Question: Talk about the condition:
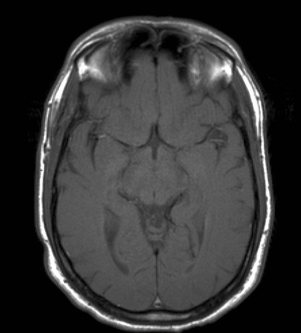
Answer: The disease is discussed as: Monocular Blindness - Optic nerve proximal to Chiasm
• Retinal Detachment
• Central Retinal Artery/Vein Occlusion
• Optic Neuritis
• Trauma
• Tumor

Bitemporal Hemianopsia - Suprasellar lesion behind chiasm
• Pituitary Adenoma

Homonymous Hemianoposia - Distal to Chiasm:
• 40% Occipital, 25% Temporal, 5% optic tract and LGB
• 70% infarcts, 15% neoplasms, 5% hemorrhage, ??% trauma
>>>PCA infarct
>>>MCA infarct
>>>AChA infarct (Eur Neurol 2000;43(1):35-8)
>>>Watershed Infarcts (Acta Med Scand 1984;216(4):417-22)
>>>Carotid Dissection (J Neuroophthalmol 1999 Jun;19(2):136-9)
>>>Chiropractic Manipulation (Am J Ophthalmol 1997 Jun;123(6):851-2)
• Lateral Geniculate Body (LGB)
• Occipital Infarct
>>>Unilateral progressing to Bilateral (J Neurol Neurosurg Psychiatry 1983 Jan;46(1):78-80)

Quandrantanopsia - Optic Radiations distal to LGB (Lateral Geniculate Body)  Lesions in Myer's loop cause a superior quadrantanopsia.

Test yourself:
http://www.thinkingmedicine.com/elearning/vfield/
http://www.thebarrow.org/Education_And_Resources/Barrow_Quarterly/205263
http://en.wikipedia.org/wiki/Lateral_geniculate_nucleus
http://en.wikipedia.org/wiki/File:ERP_-_optic_cabling.jpg
http://www.ihrfoundation.org/intracranial/hypertension/info/C68/
http://www.osnsupersite.com/view.aspx?rid=29843
http://www.reingoldeyecenter.com/glaucoma.aspx